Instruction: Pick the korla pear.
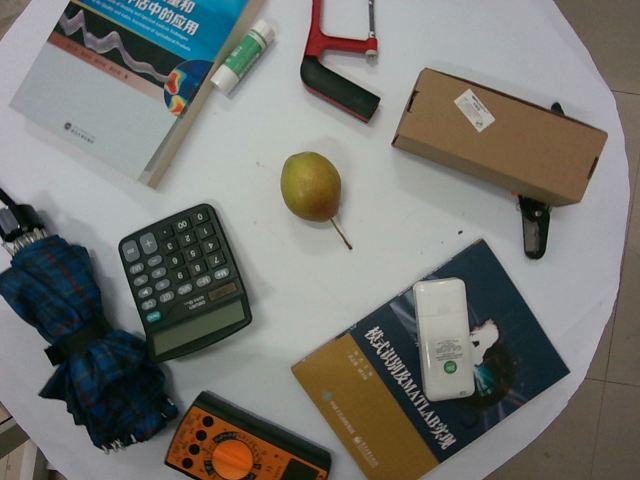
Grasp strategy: vertical